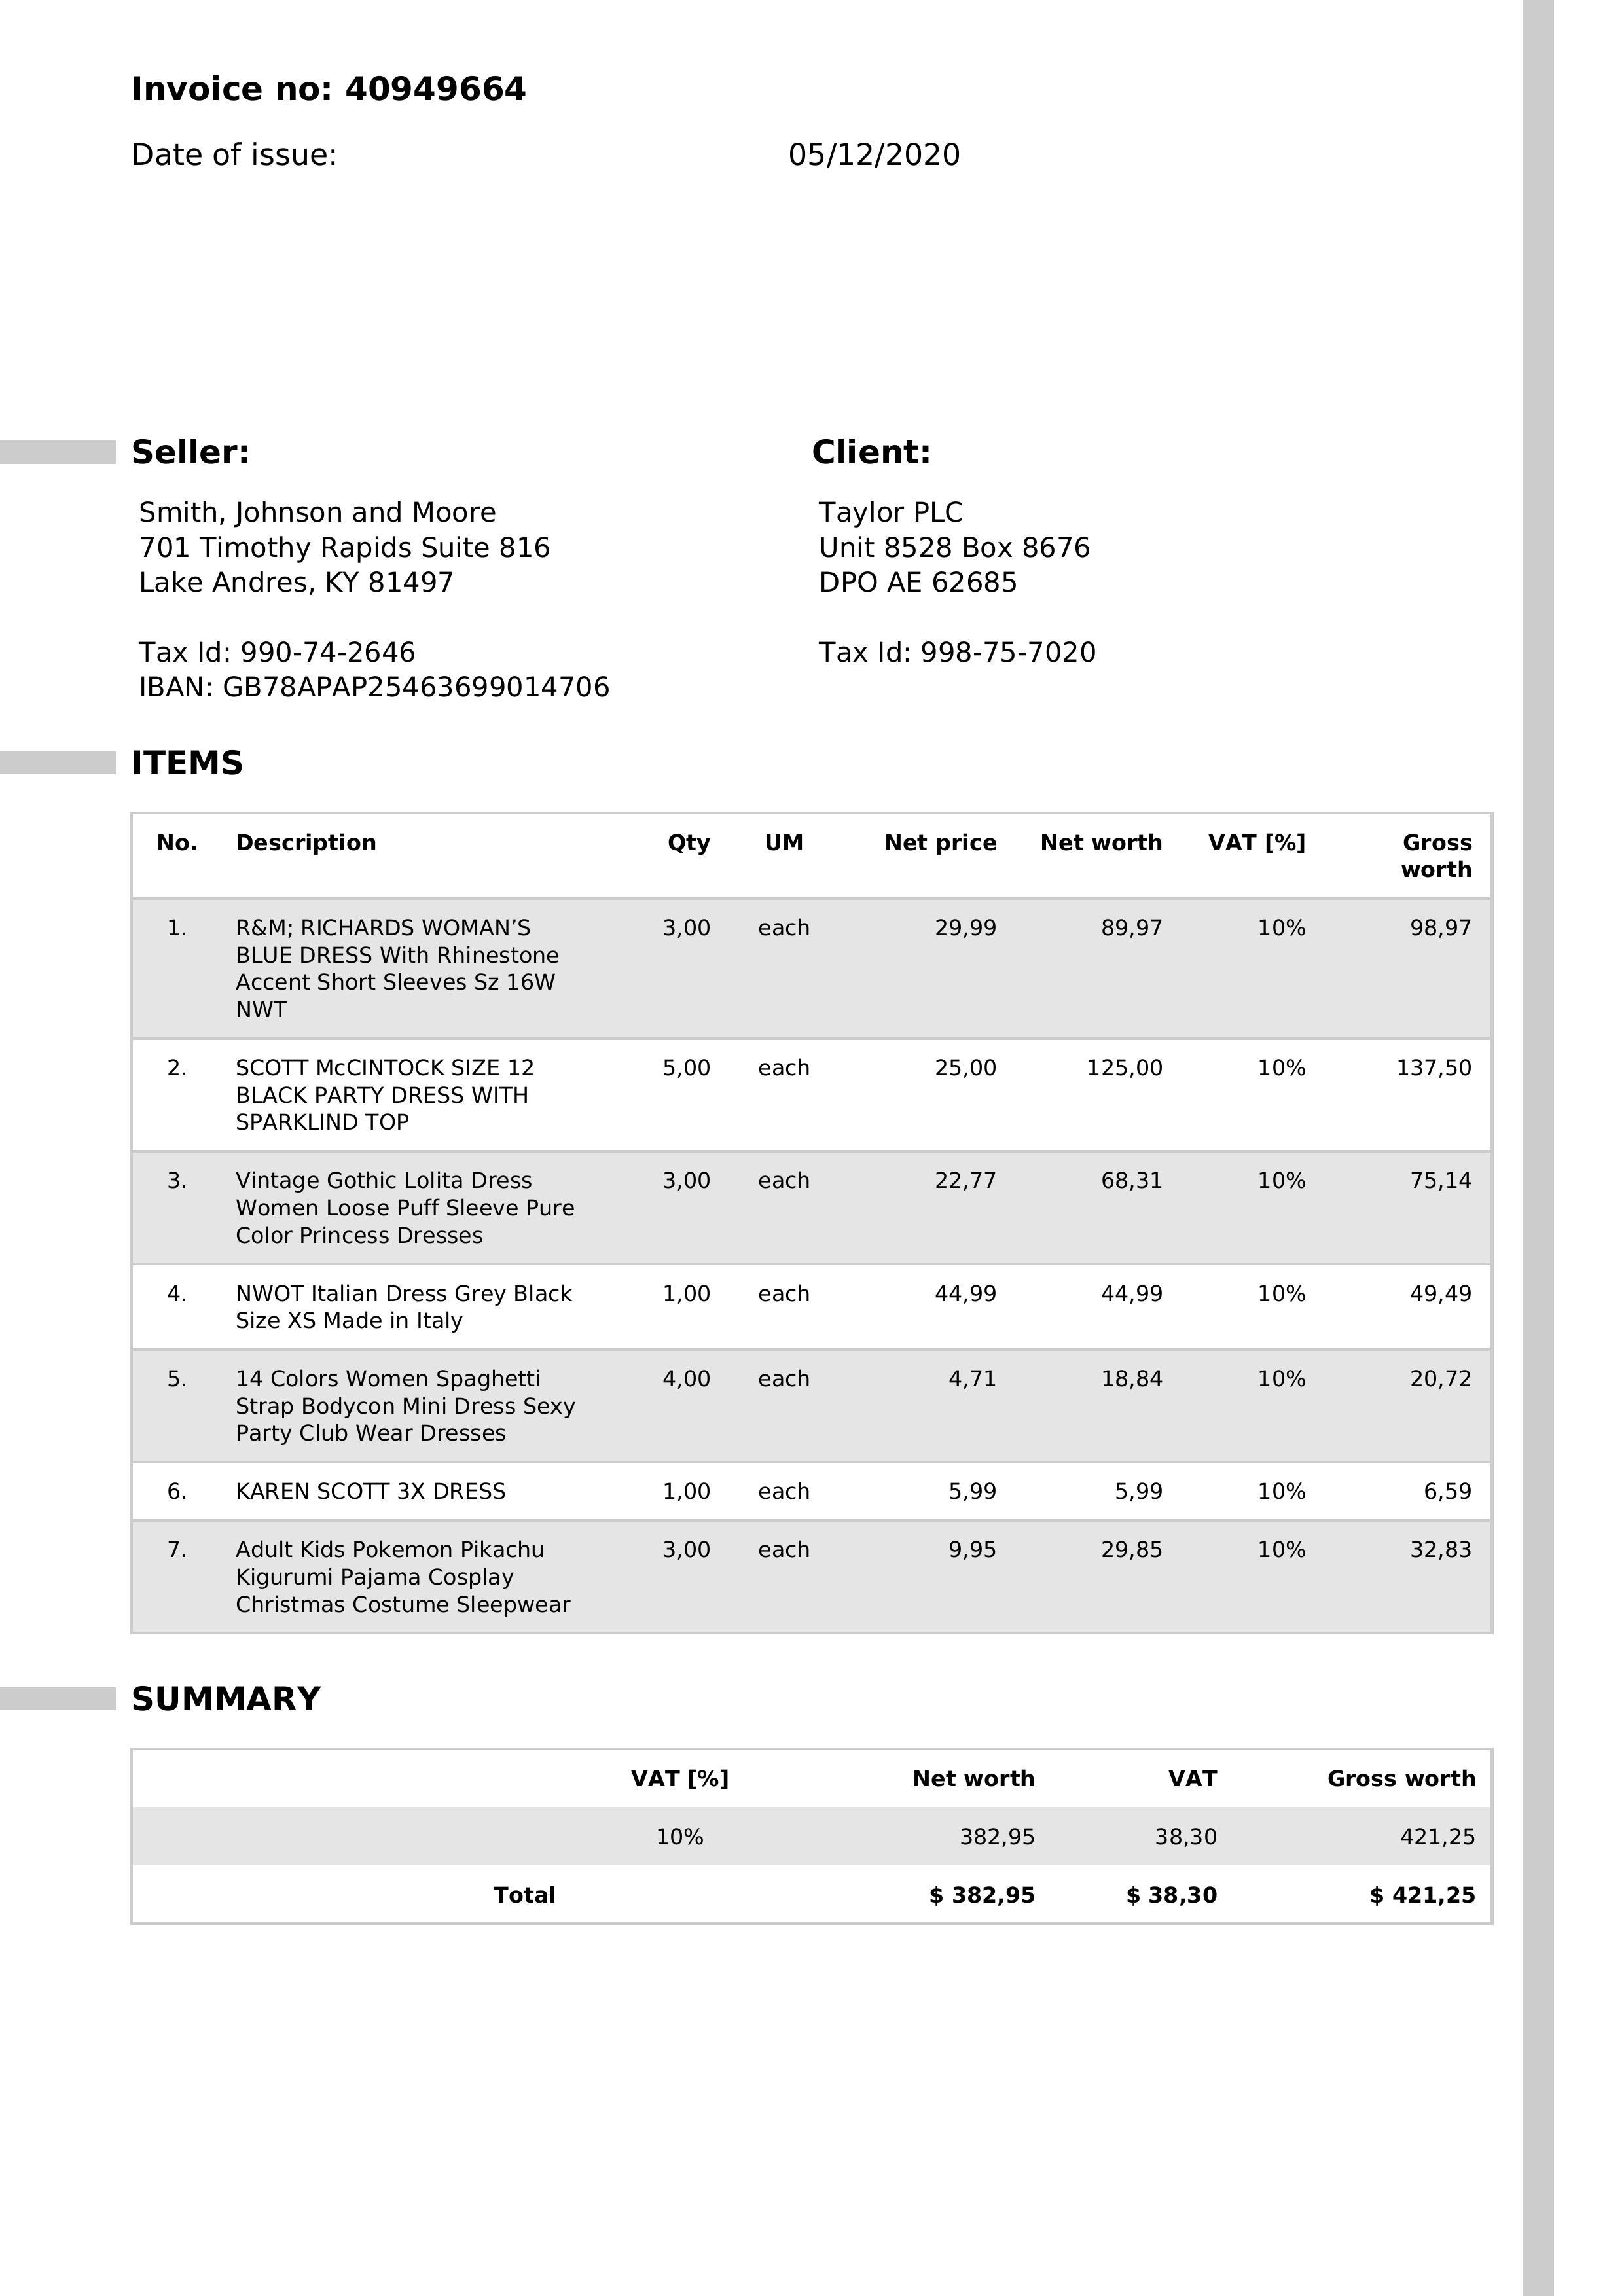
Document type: Invoice